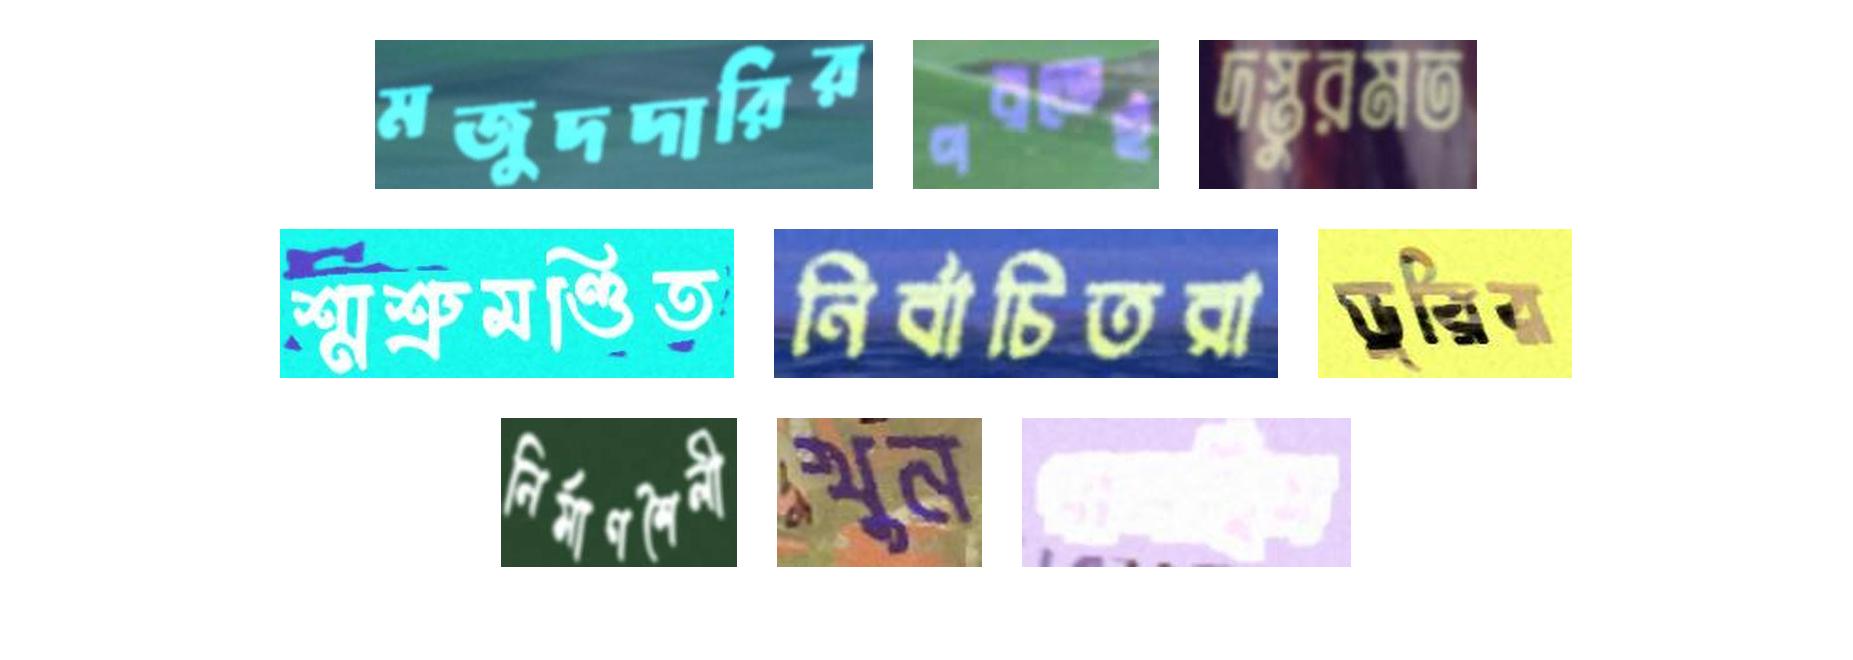
মজুদদারির পরতেই দস্তুরমত
শ্মশ্রুমণ্ডিত নির্বাচিতরা ডুরির
নির্মাণশৈলী খুন গালছিস